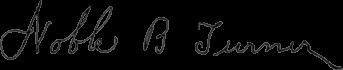
Signature of: noble b turner